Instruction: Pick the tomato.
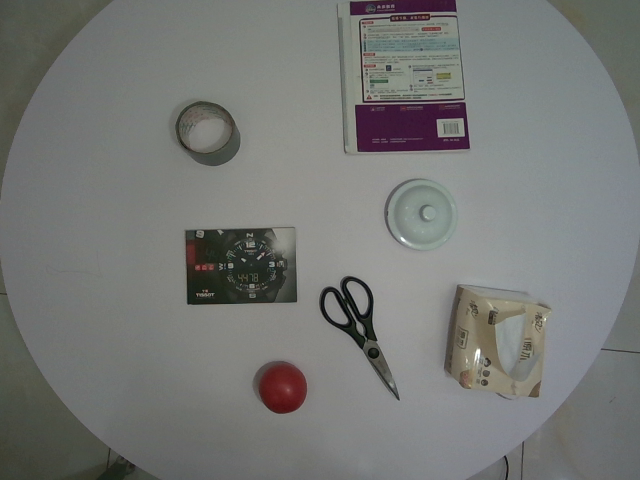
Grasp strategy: vertical